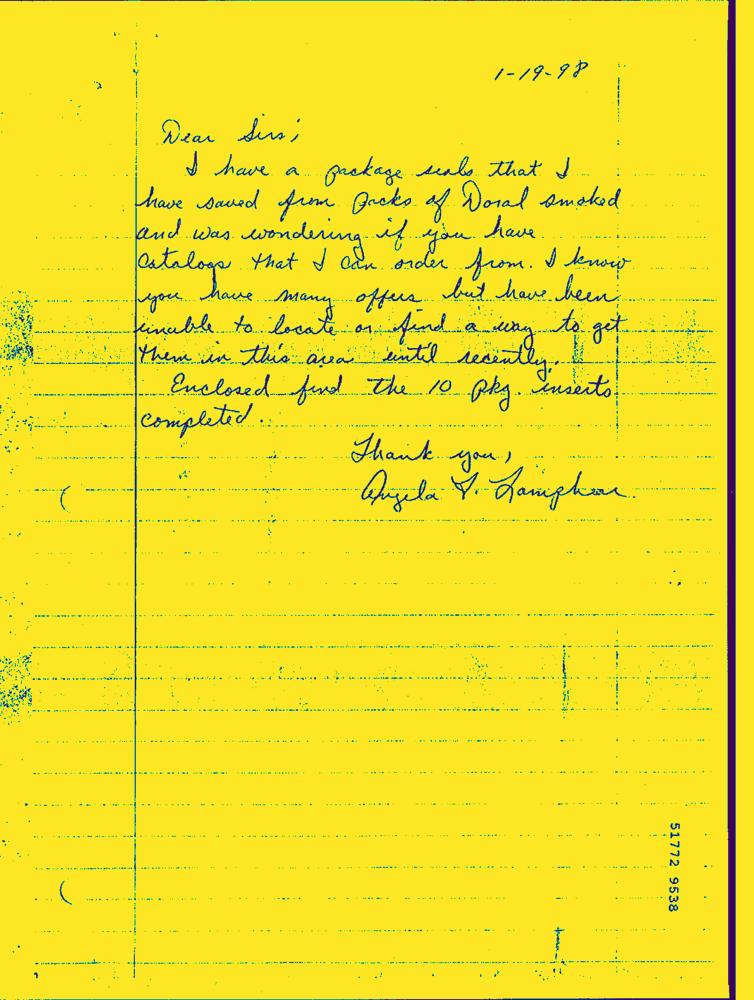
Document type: Hand-Written